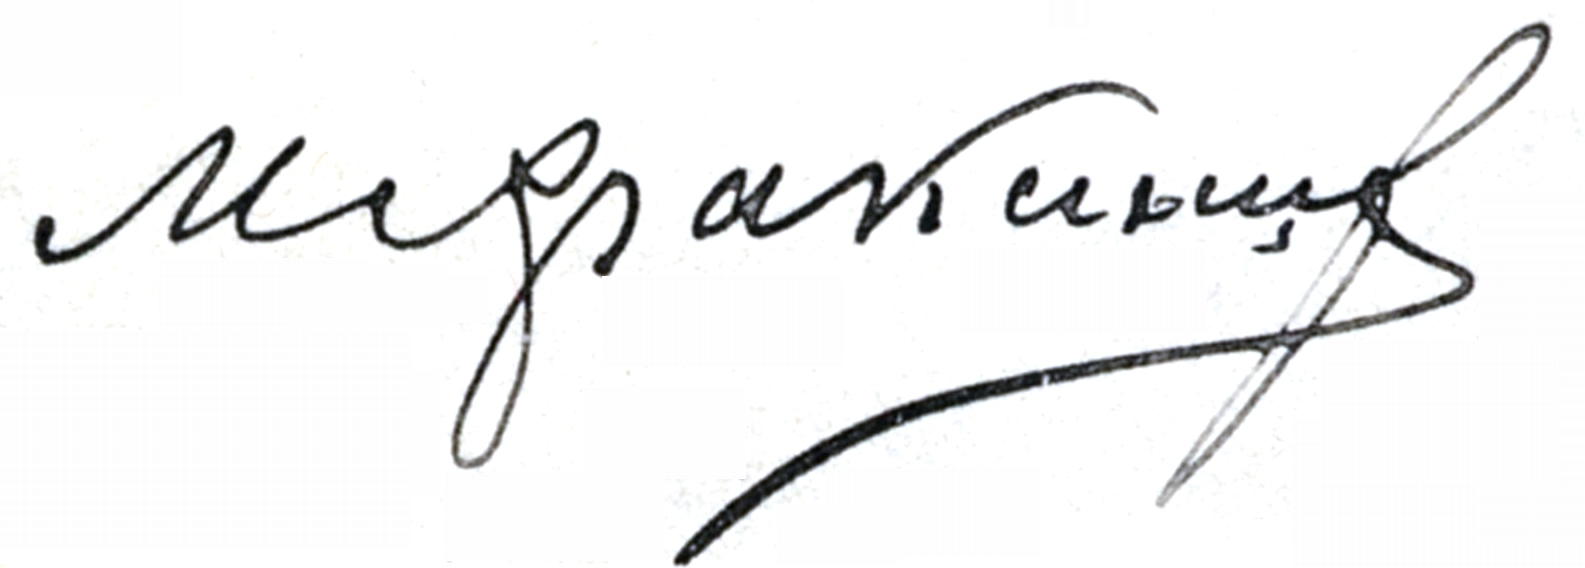
Signature of: mikhail arakantsev